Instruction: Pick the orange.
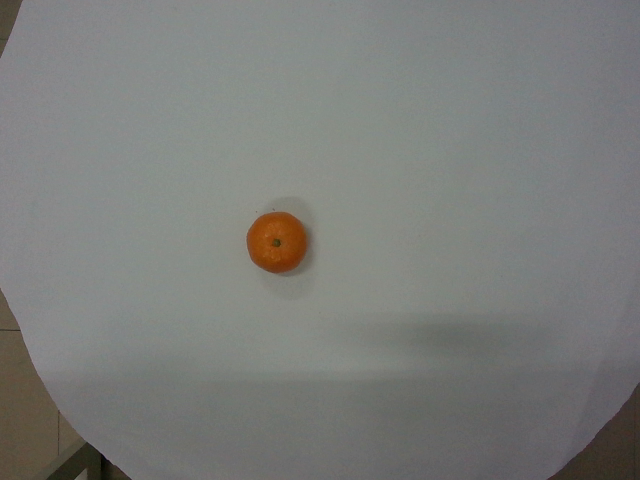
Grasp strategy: vertical